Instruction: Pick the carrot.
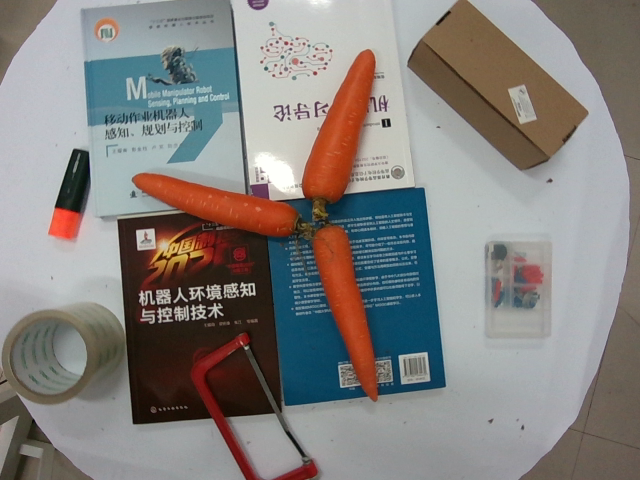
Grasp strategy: vertical